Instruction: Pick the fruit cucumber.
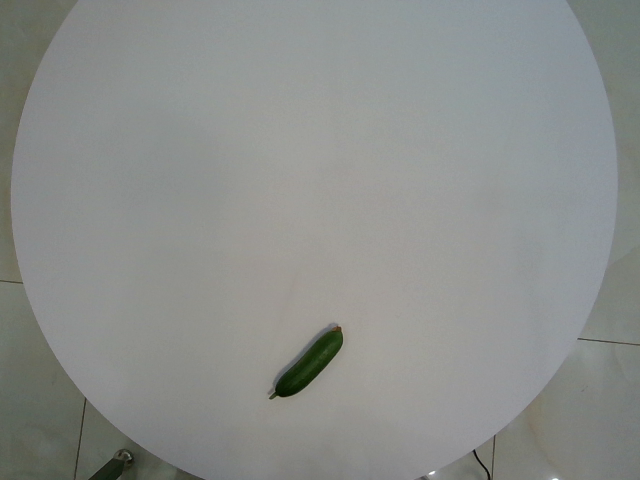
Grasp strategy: vertical